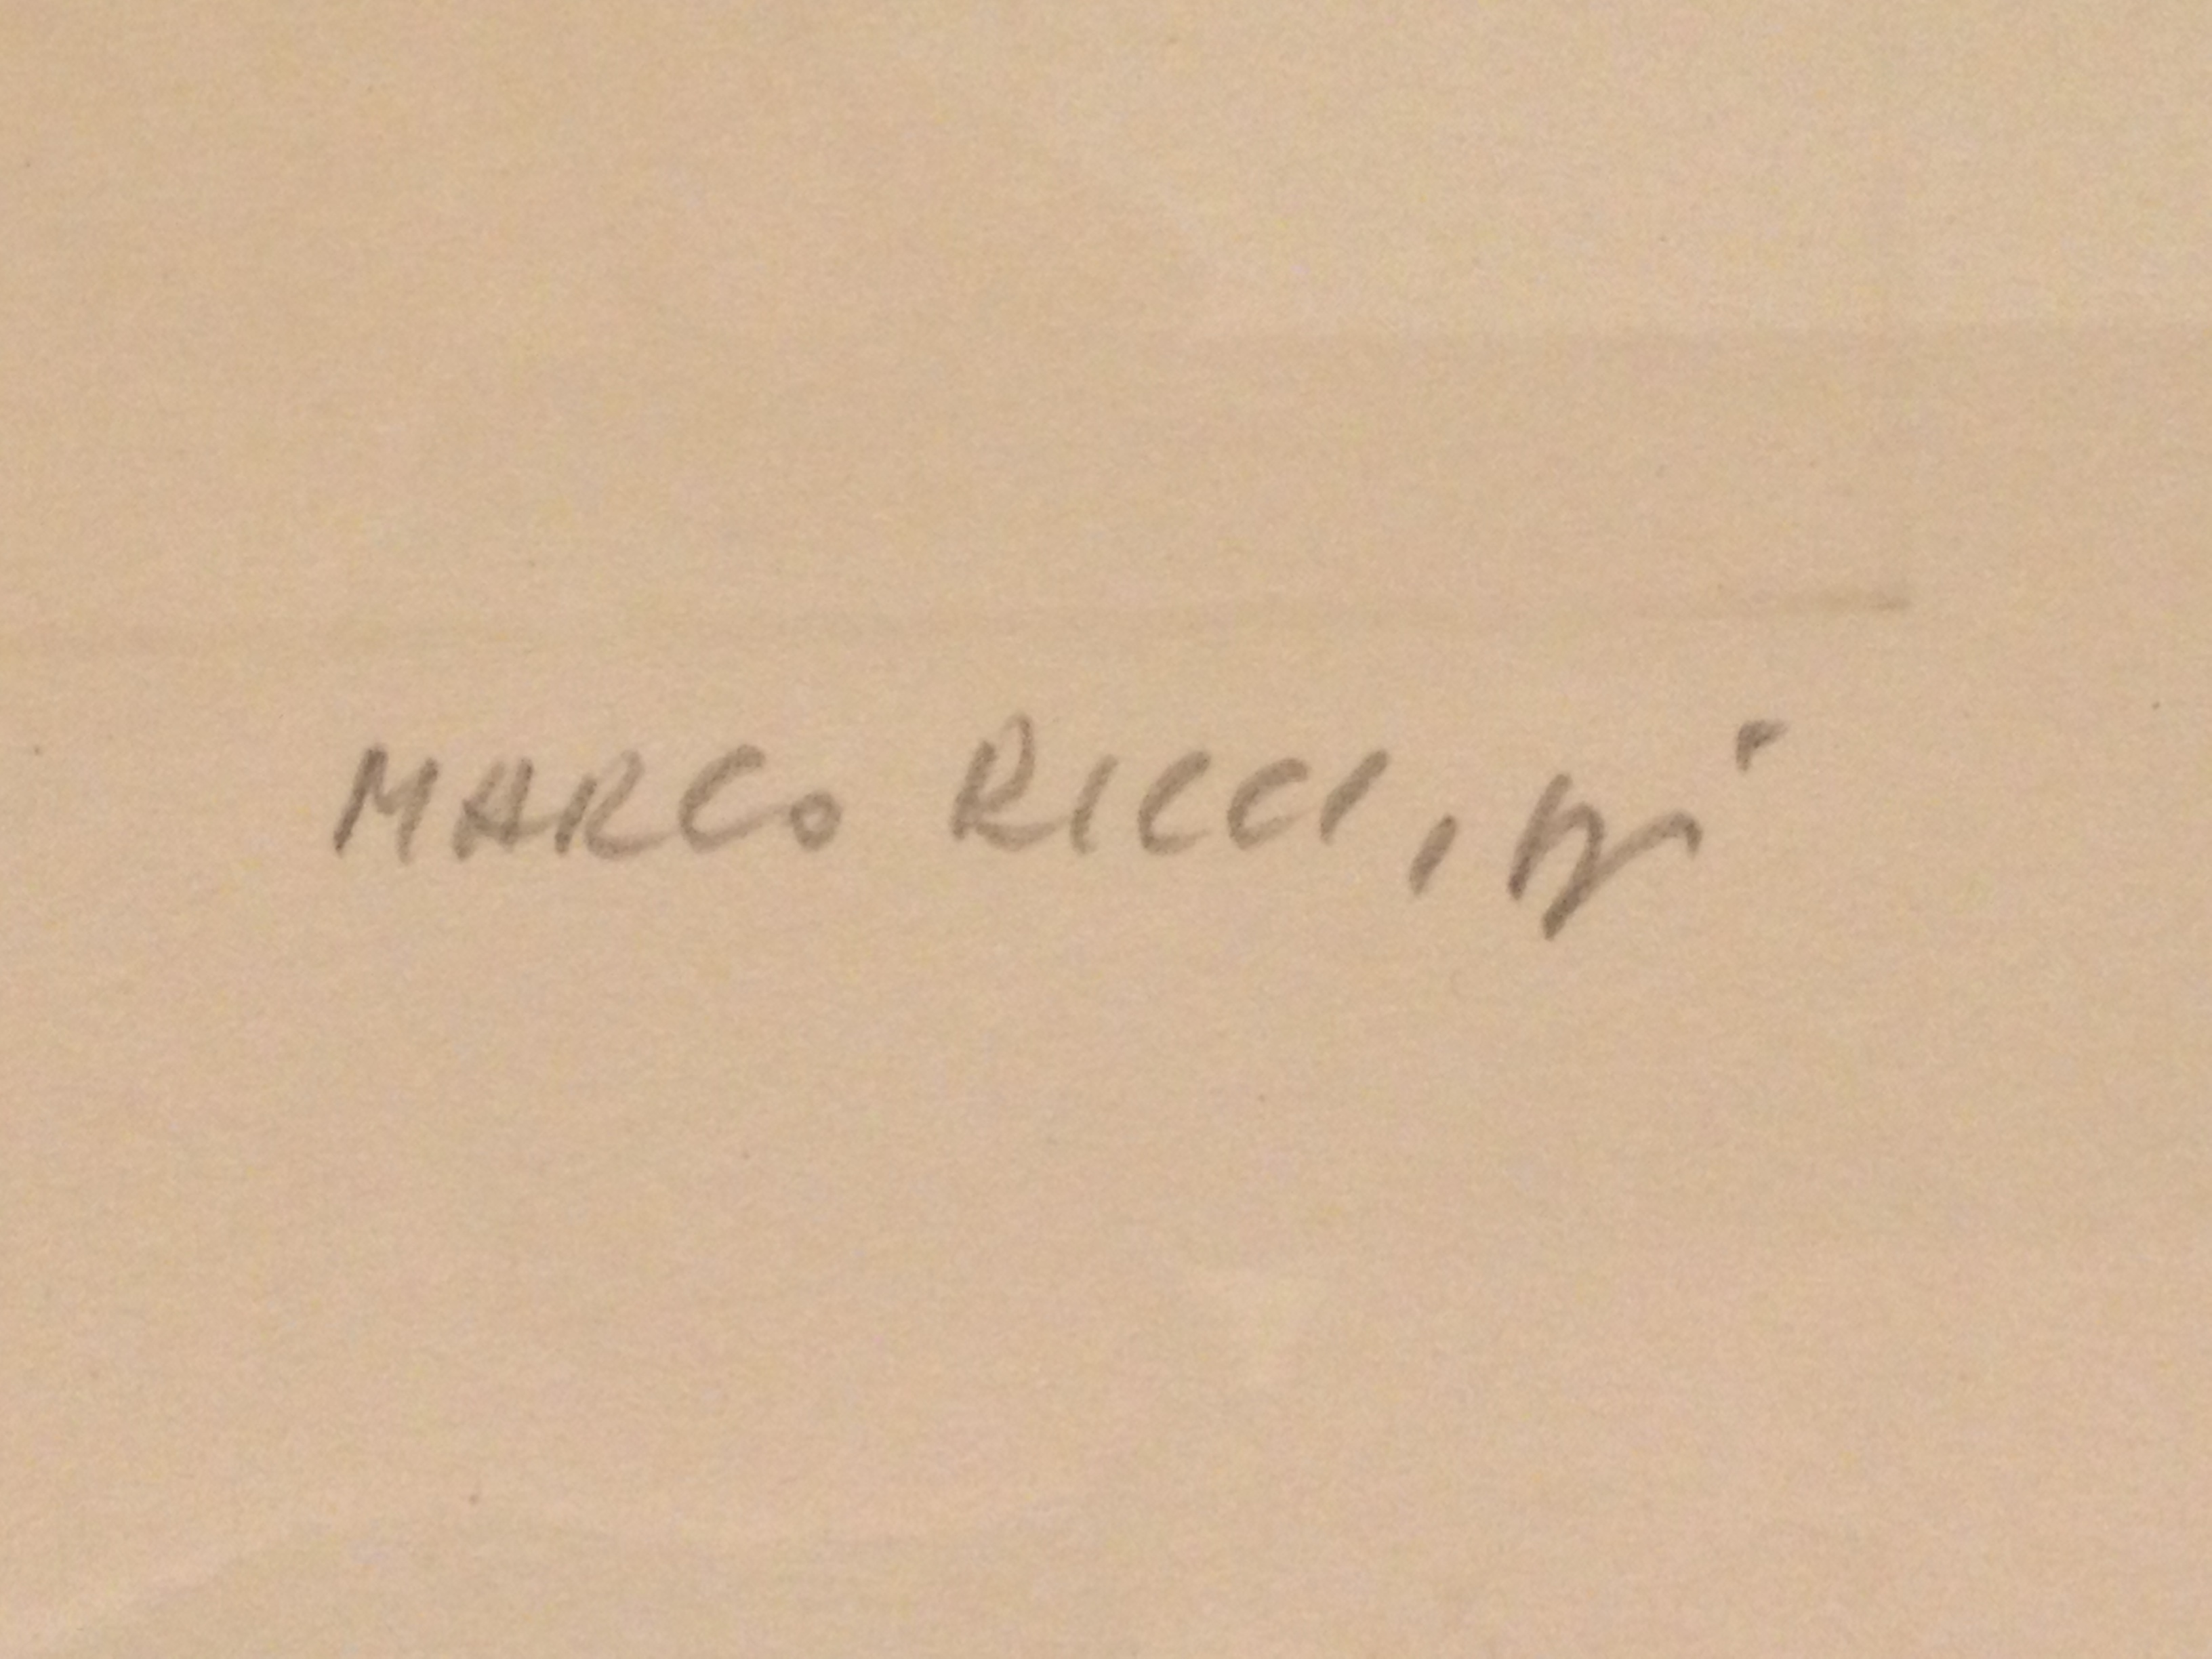
Signature of: marco ricci